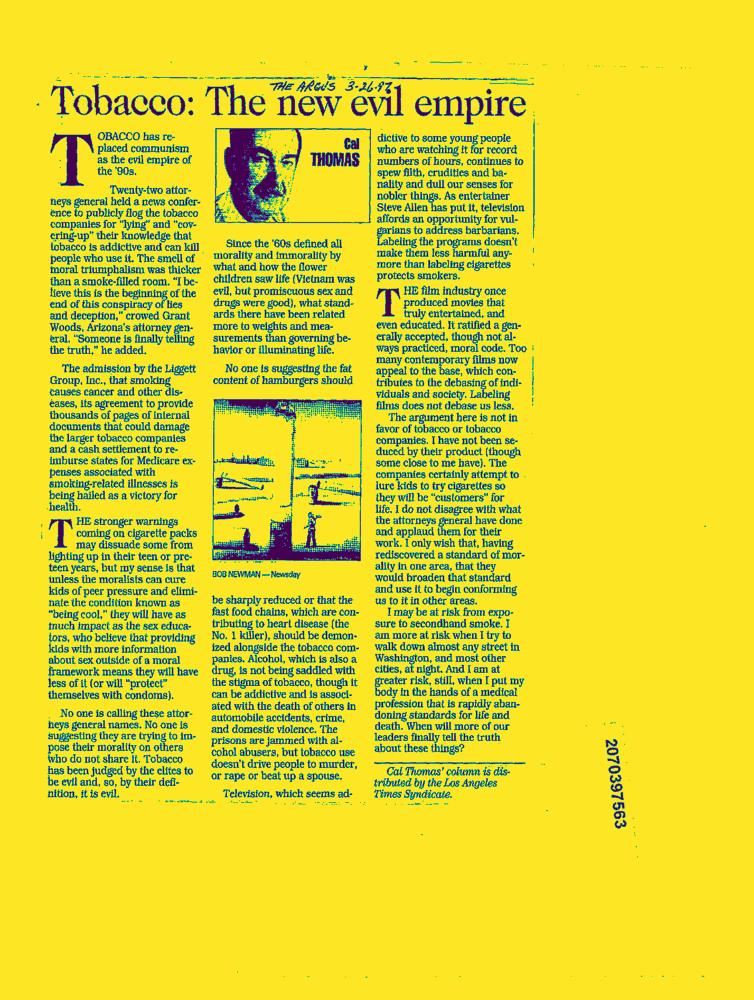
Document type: News-Article